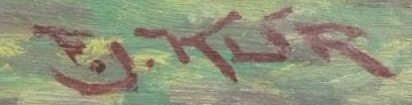
Signature of: františek josef klír